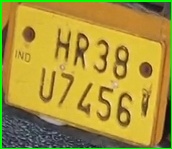
License plate number: HR 38U 7456